Please extract the written amount, numerical amount, recipient's name, date on the cheque, and the bank's name from the image.
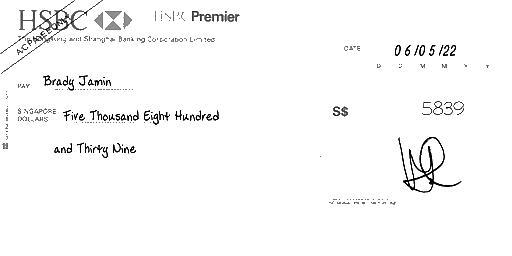
amt_in_words: Five Thousand Eight Hundred and Thirty Nine
amt_in_figures: 5839
payee_name: Brady Jamin
bank_name: HSBC
cheque_date: 06/05/22